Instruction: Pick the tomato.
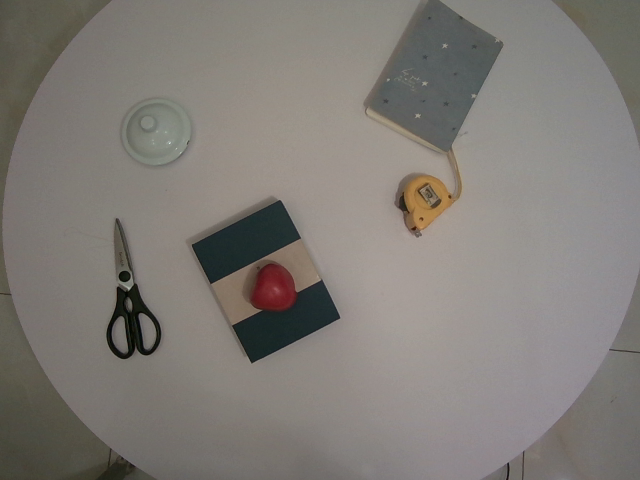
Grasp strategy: vertical